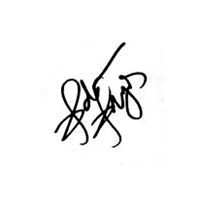
Signature of: adriana arydes